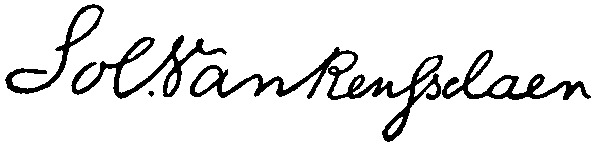
Signature of: solomon van rensselaer